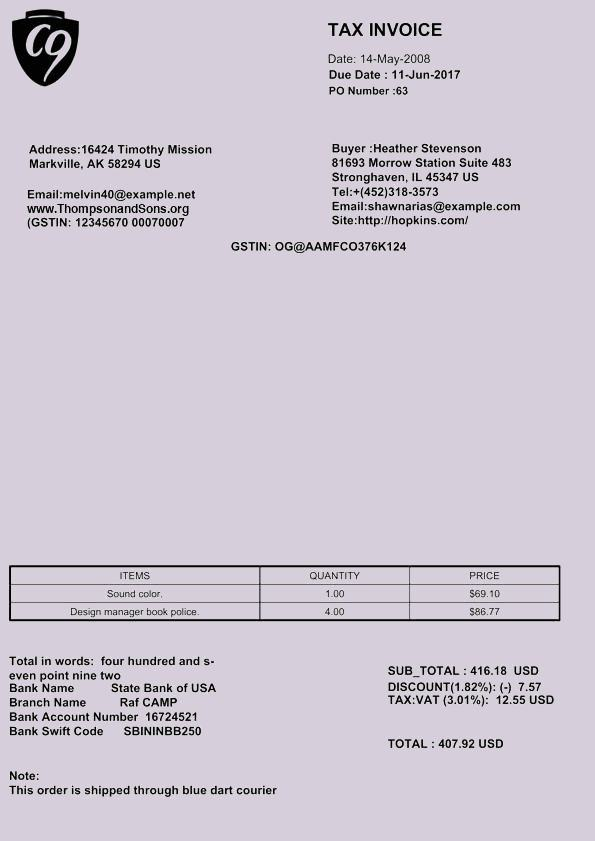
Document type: Invoice